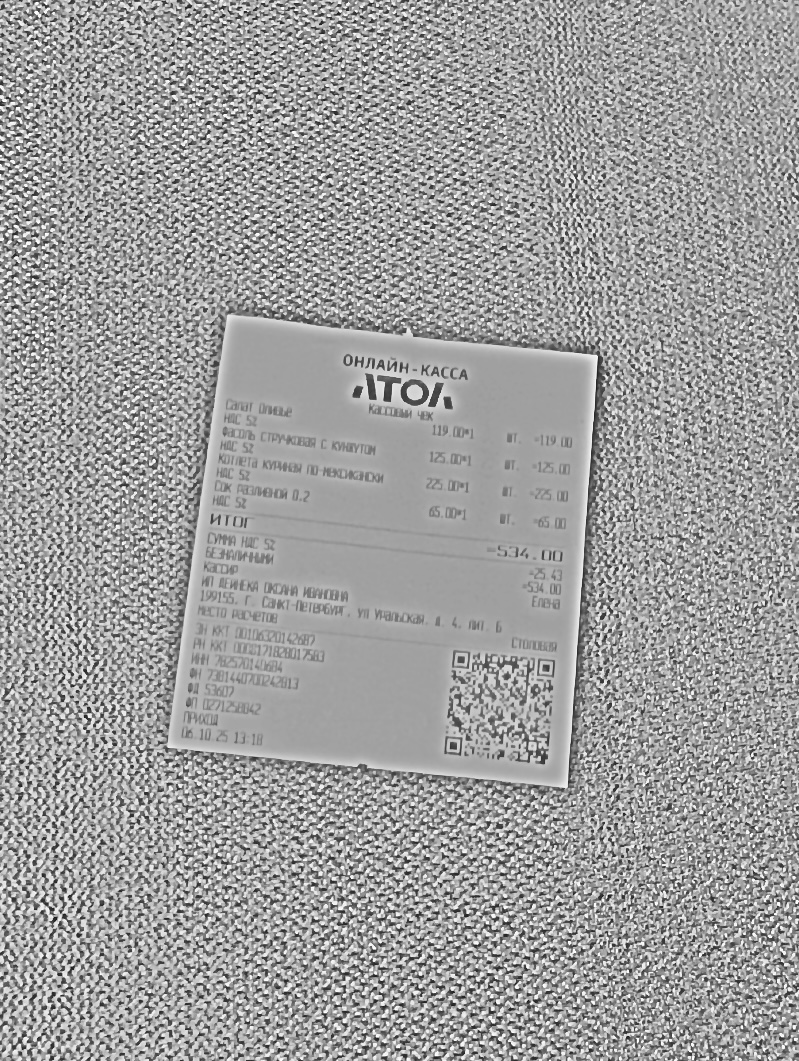
Продавец: ИП ДЕЙНЕКА ОКСАНА ИВАНОВНА
ИНН: 782570140684
Дата: 06.10.25
Товары: Салат Оливье; Фасоль стручковая с кунжутом; Котлета куриная по-мексикански; Сок разливной 0.2
Количество: 1.000; 1.000; 1.000; 1.000
Цена: 119.00; 125.00; 225.00; 65.00
Сумма: 119.00; 125.00; 225.00; 65.00
Итого: 534.00